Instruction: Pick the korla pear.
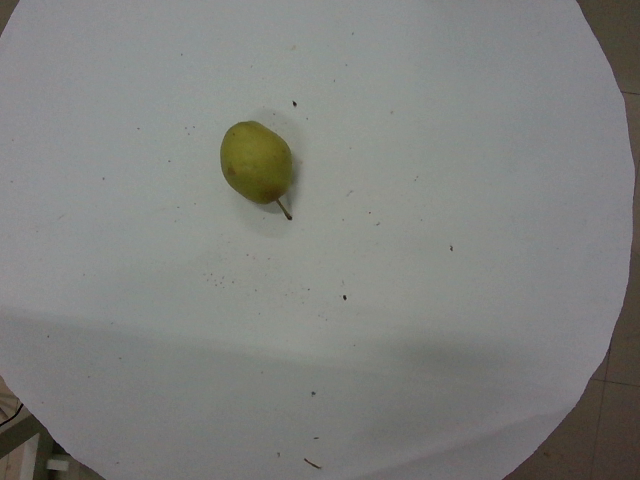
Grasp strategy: vertical